Question: In what way does the history help explain the case?
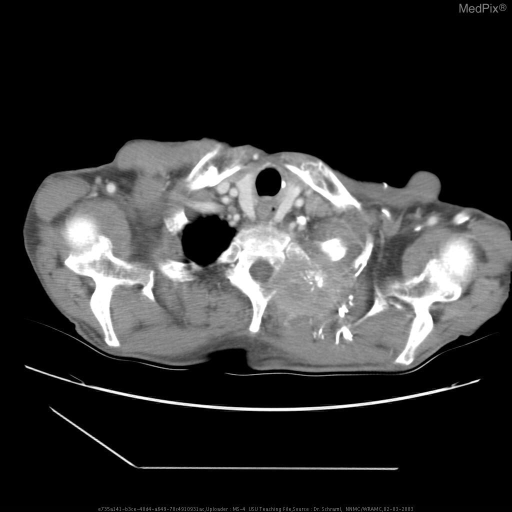
Answer: The patient's history of 67 y/o male presents for further evaluation of an abnormal chest radiograph, discovered during a recent episode of both hepatic and left kidney abscesses. is key in understanding the case.